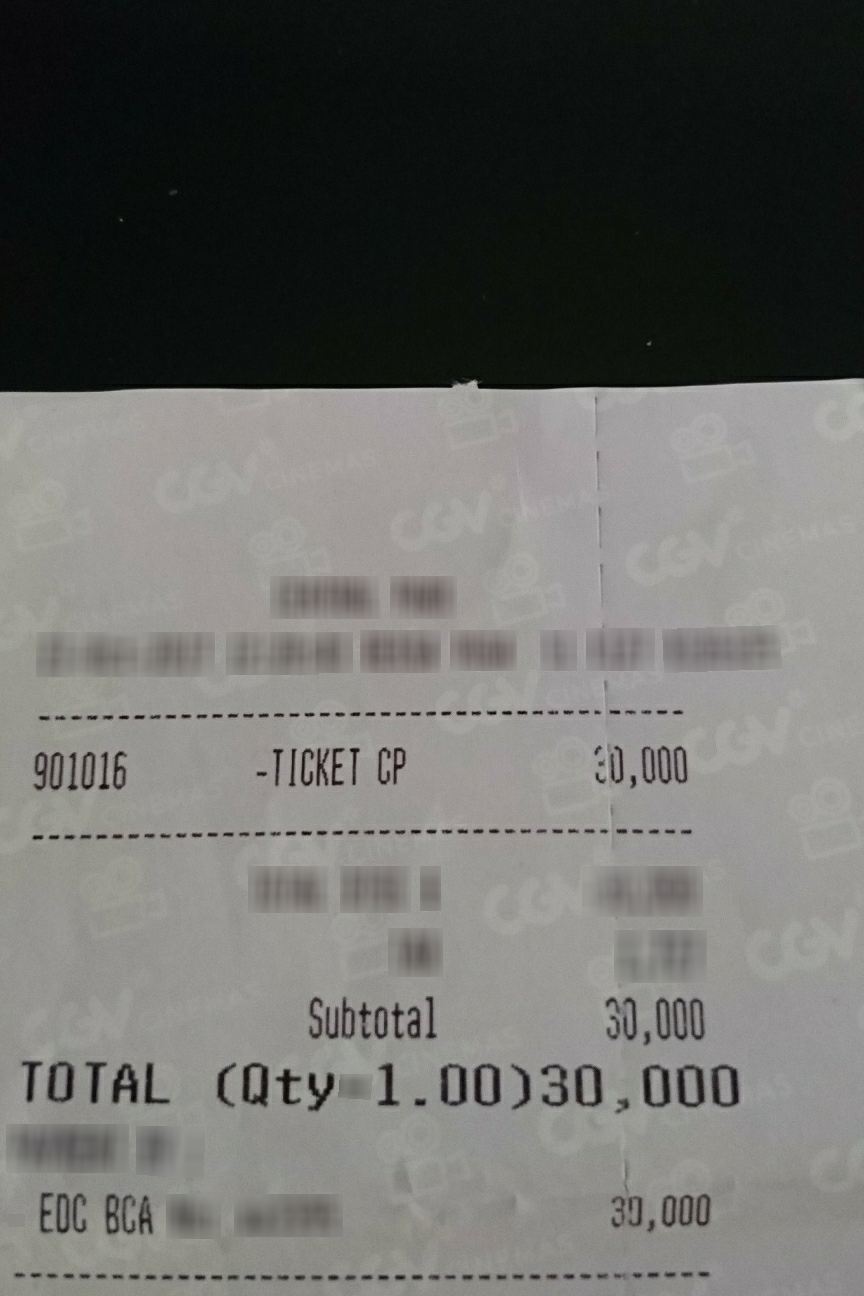
Receipt information:
subtotal: 30,000
total: 30,000
line_items: item_name: -TICKET CP
item_value: 30,000